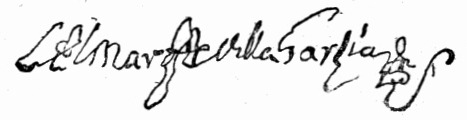
Signature of: antonio josé de mendoza caamaño y sotomayor